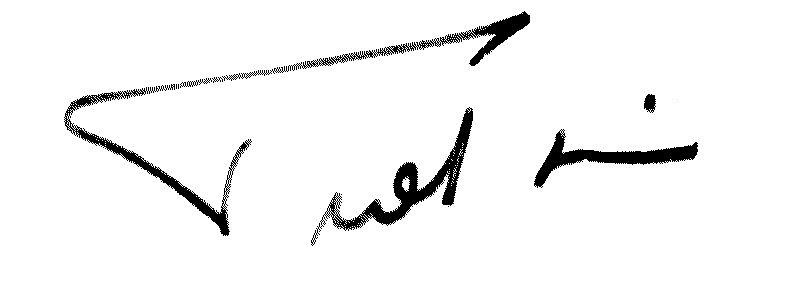
Signature of: léon frot